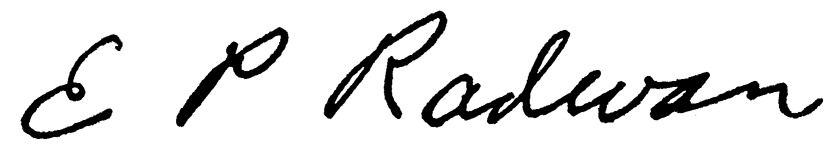
Signature of: edmund p radwan